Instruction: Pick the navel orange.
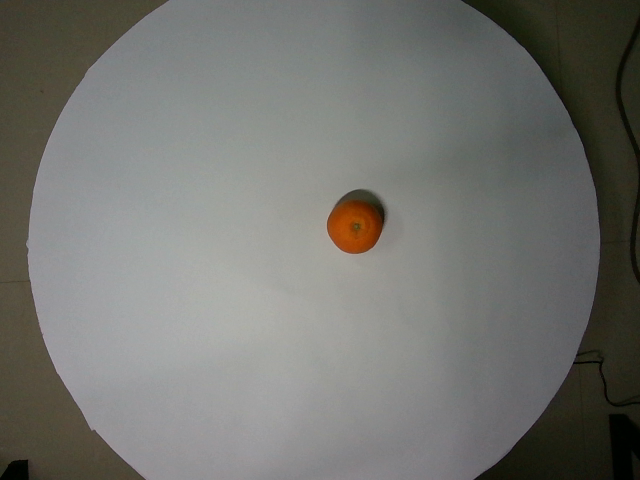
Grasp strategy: vertical